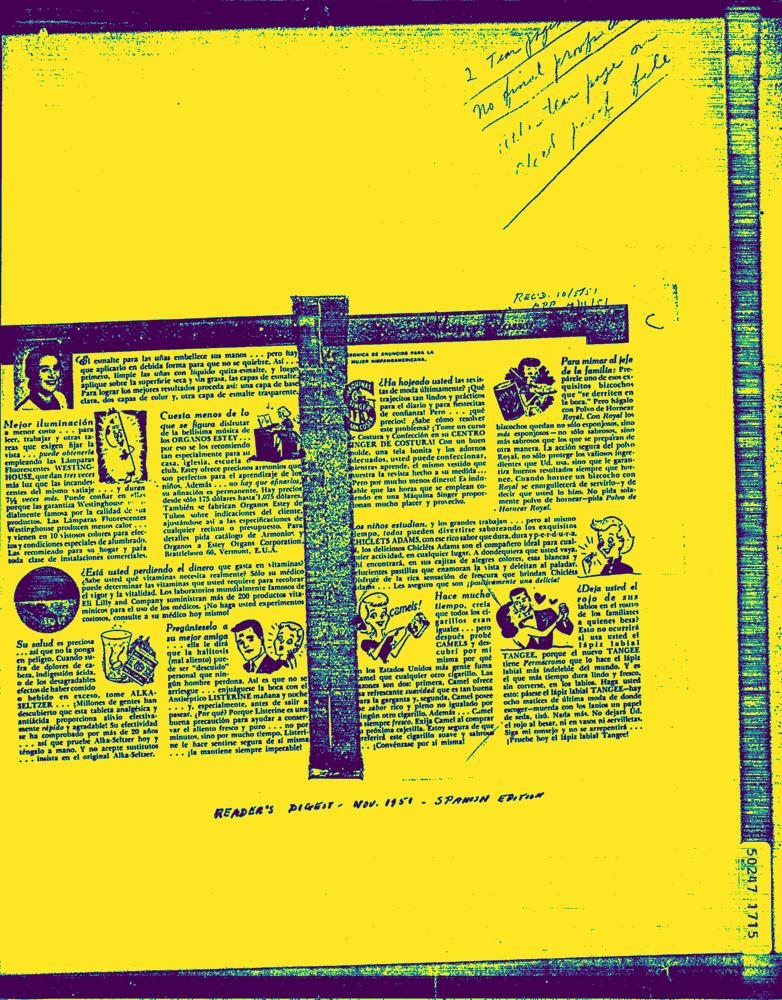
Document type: AD